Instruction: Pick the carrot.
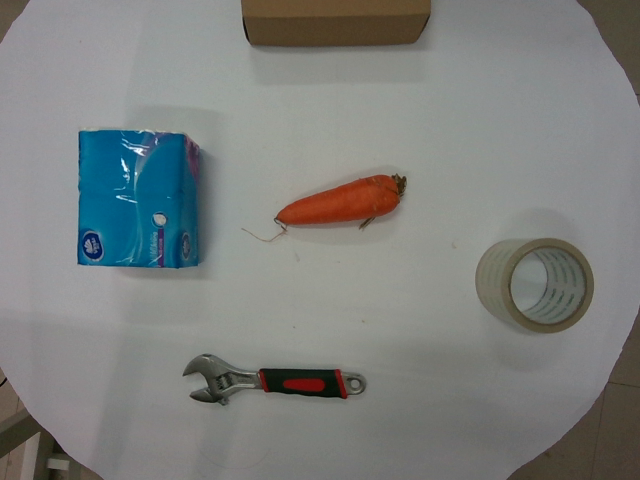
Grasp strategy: vertical